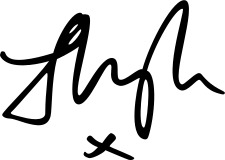
Signature of: florence pugh